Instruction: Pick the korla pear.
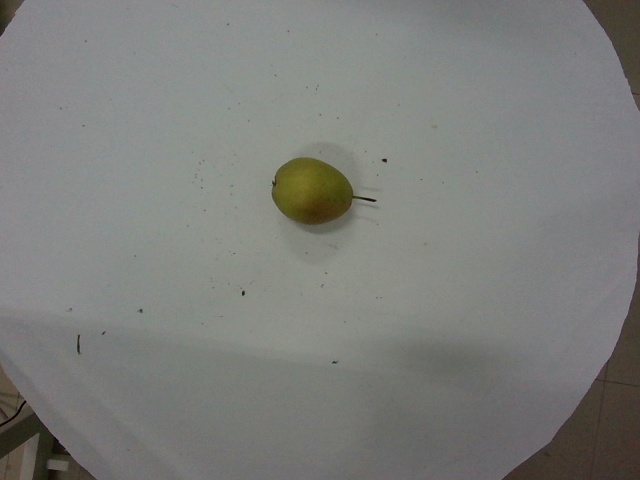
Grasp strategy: vertical